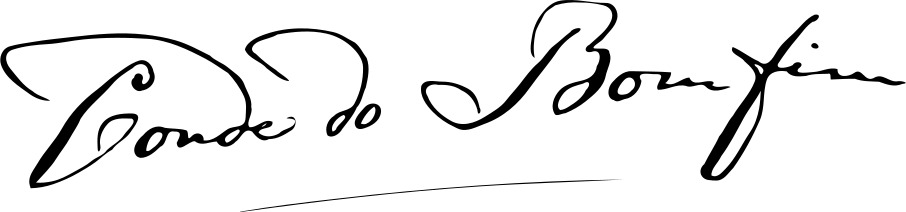
Signature of: josé travassos valdez 1st count of bonfim